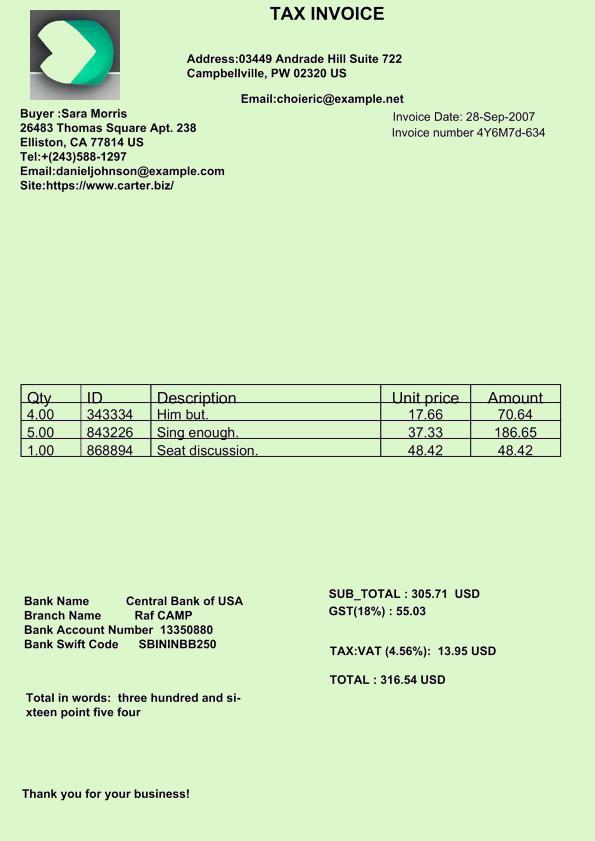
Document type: Invoice